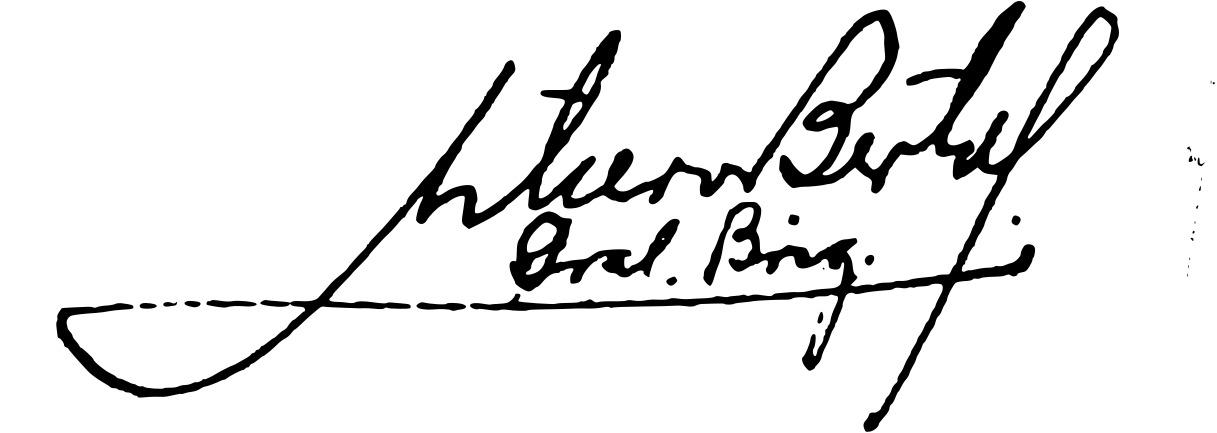
Signature of: arturo bertollo